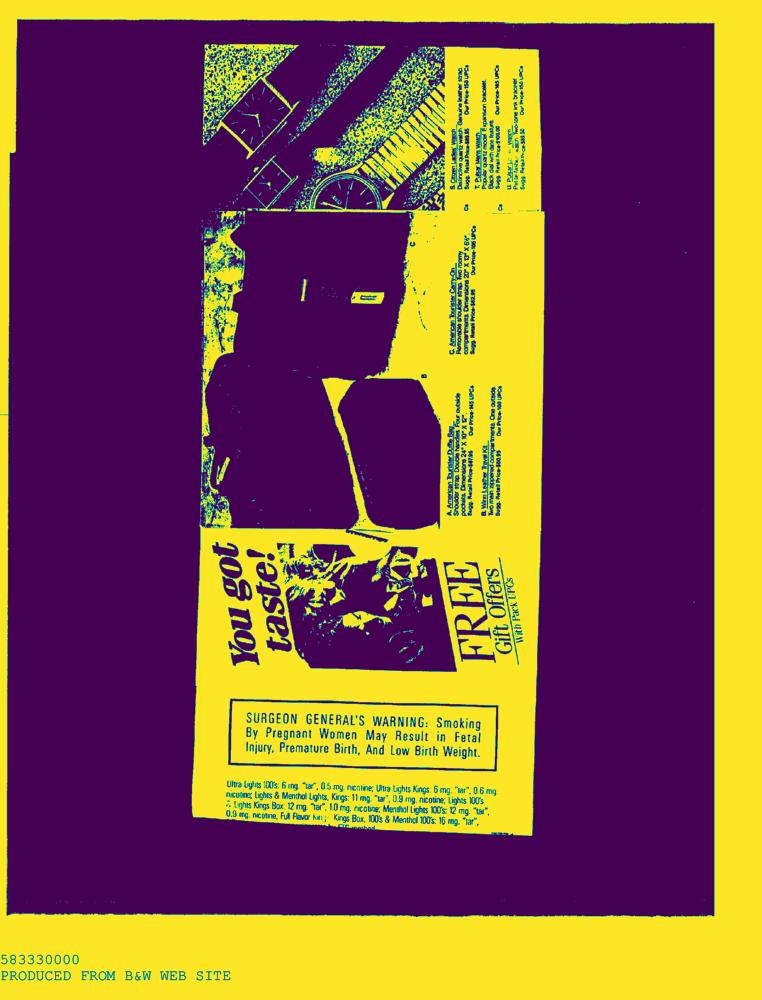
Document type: AD